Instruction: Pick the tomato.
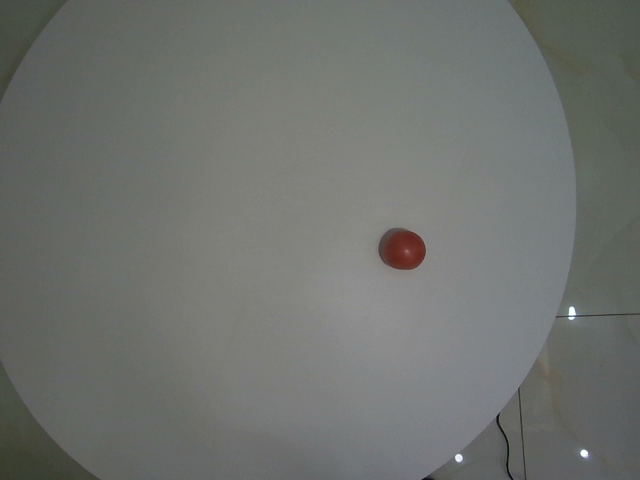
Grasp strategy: vertical